Please extract the written amount, numerical amount, recipient's name, date on the cheque, and the bank's name from the image.
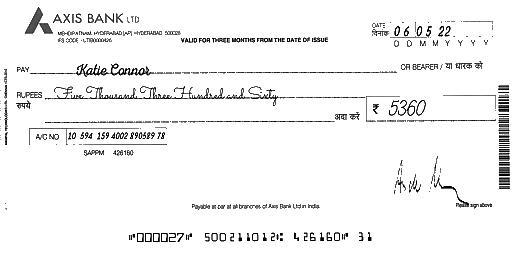
amt_in_words: Five Thousand Three Hundred and Sixty
amt_in_figures: 5360
payee_name: Katie Connor
bank_name: AXIS BANK
cheque_date: 06/05/22